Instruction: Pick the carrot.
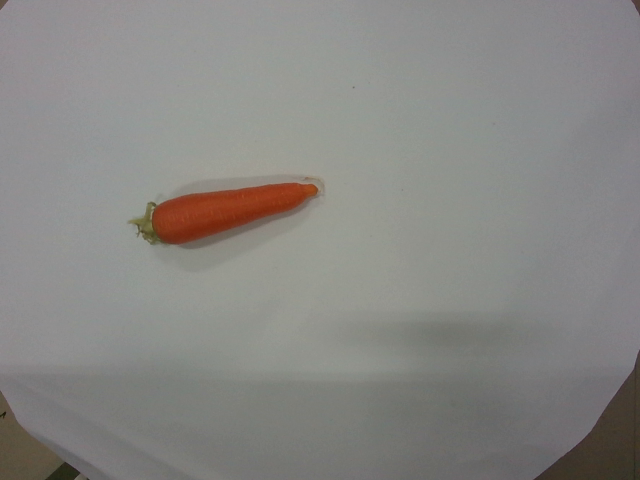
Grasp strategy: vertical